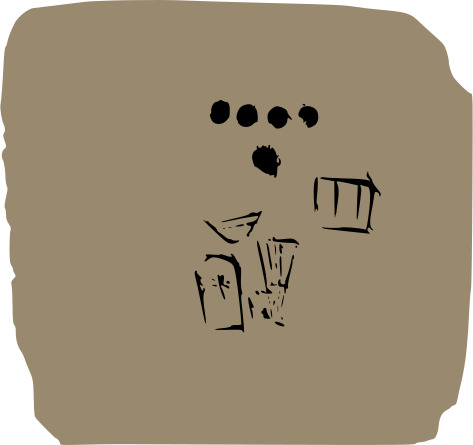
Signature of: gar ama